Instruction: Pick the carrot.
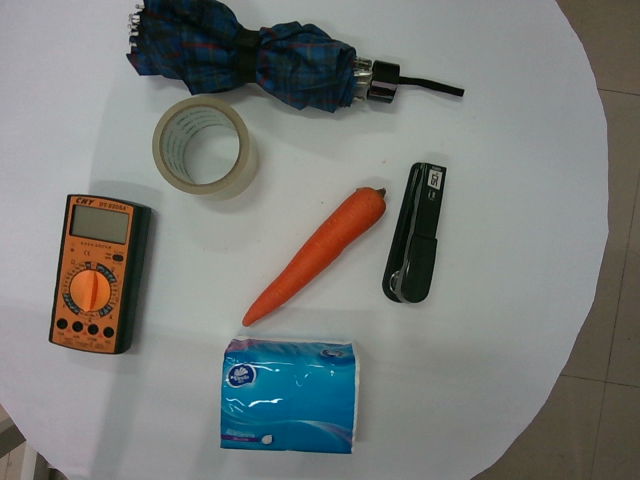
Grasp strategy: vertical